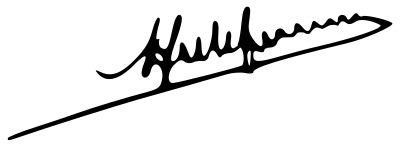
Signature of: paul alexis julien laferrière